Question: What might the diagnosis be?
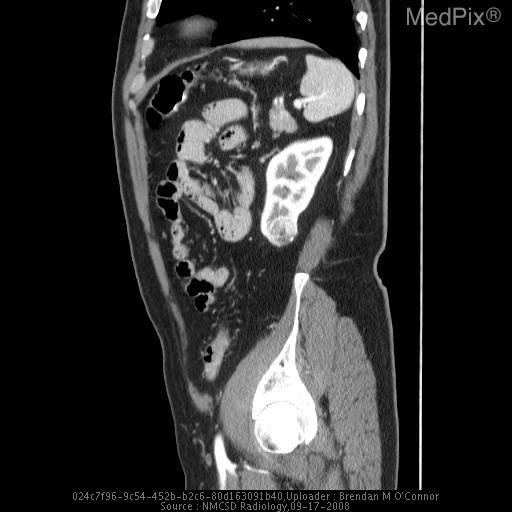
Answer: The possible diagnosis includes 1.  Renal Cell Carcinoma
2.  Renal metastasis
3.  Renal adenoma
4.  Oncocytoma
5.  Renal lymphoma
6.  Renal angiomyolipoma
7.  Acute focal pyelonephritis.